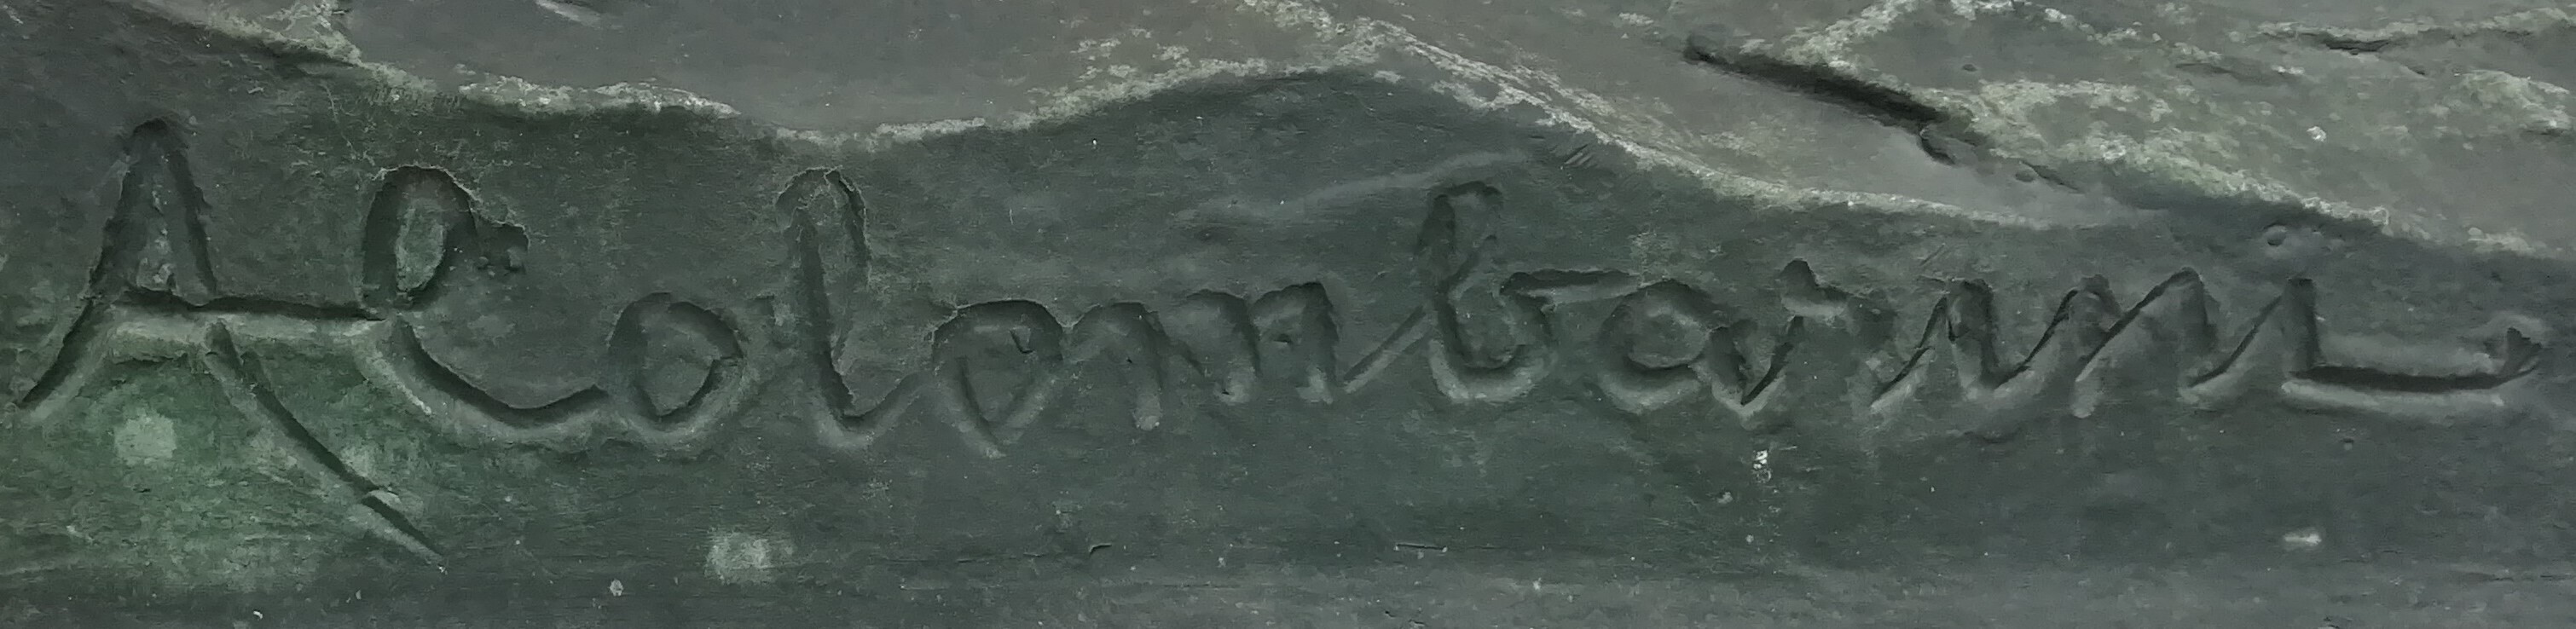
Signature of: arturo colombarini